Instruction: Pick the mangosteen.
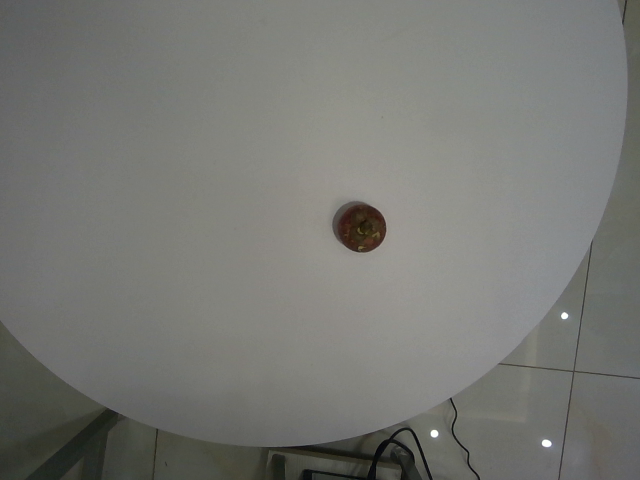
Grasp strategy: vertical